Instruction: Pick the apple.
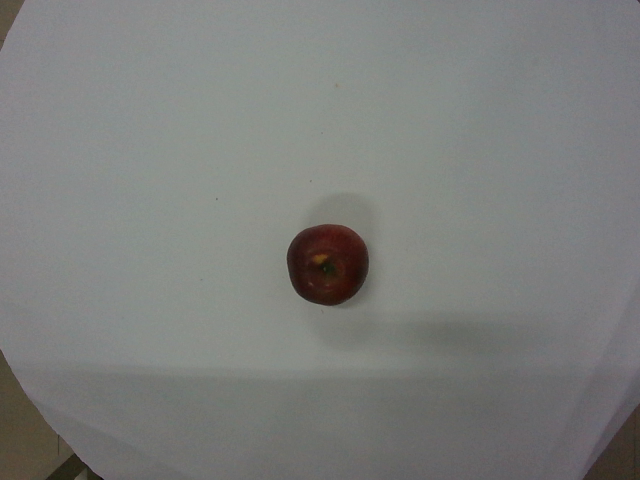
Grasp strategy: vertical